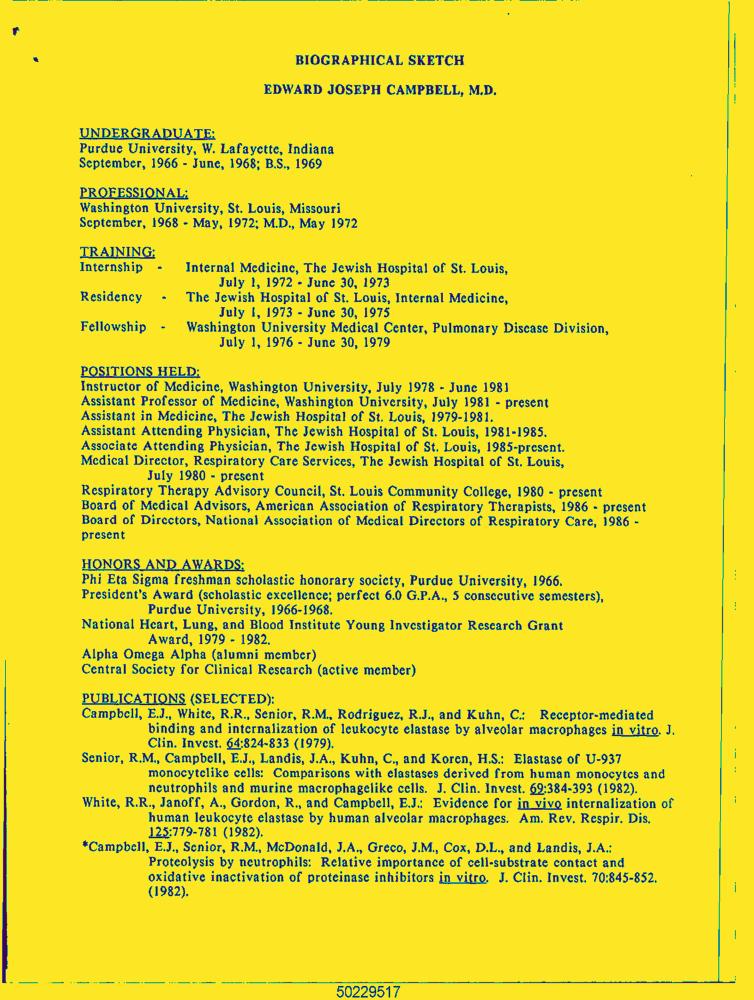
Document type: Resume-Doc